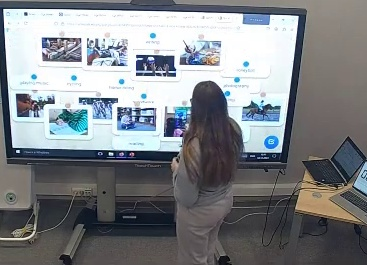
Транскрипция: This works. Perfect. Thank you. Sit down. All right.
Категория: Коммуникативные модальности
Подкатегория: Вербальное; Невербальное; Паравербальное
Описание действия: Учитель показывает новые слова детям, при этом указываю на рисунки на доске, соответствующие этим словам. При этом интонация побуждающая к повторению слов, акцентирующая внимание, тон высокий. Также педагог словами призывает учеников повторить слова за ней.
Контекст и комментарии: Контекст до: ученики молча слушали новый материал. Результат после: ученики вовлечены в общую деятельность, внимание сконцентрировано на доске и педагоге, они повторяют новые слова для изучения. Педагогический смысл: педагог завлекает учеников в совместную работу, побуждает к запоминанию нового материала путем призыва повторять за ней в различных формах.